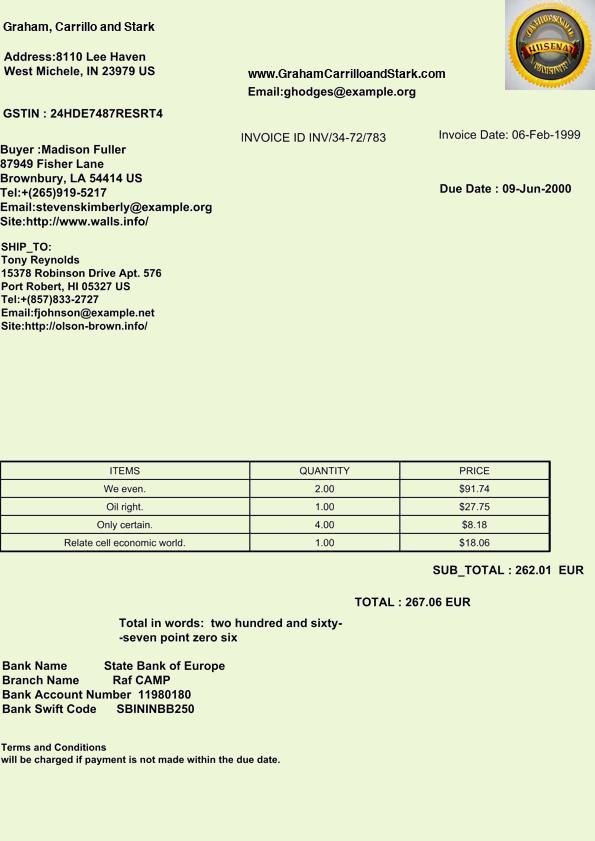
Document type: Invoice